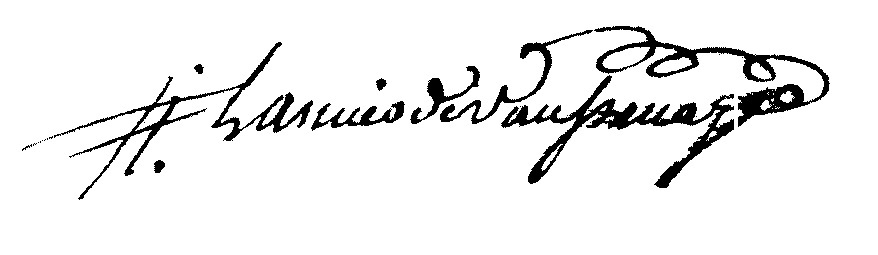
Signature of: pierre françois lasnier de vaussenay